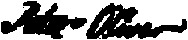
Signature of: peter oliver